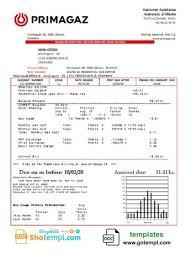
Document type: Invoice